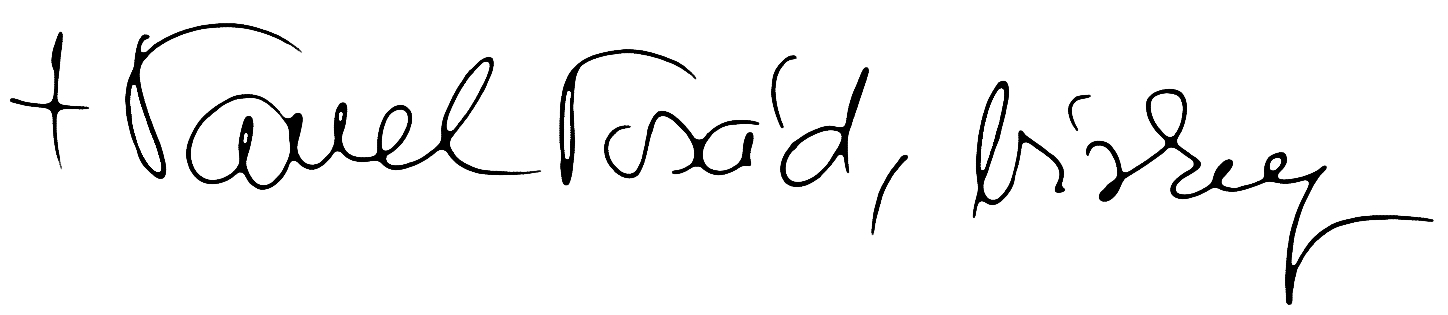
Signature of: pavel posád